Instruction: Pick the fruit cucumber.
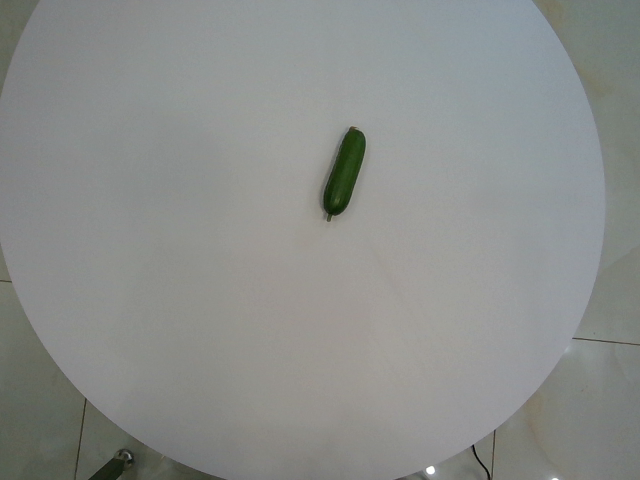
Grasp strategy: vertical